Question: What is the address or location of the property listed in the document?
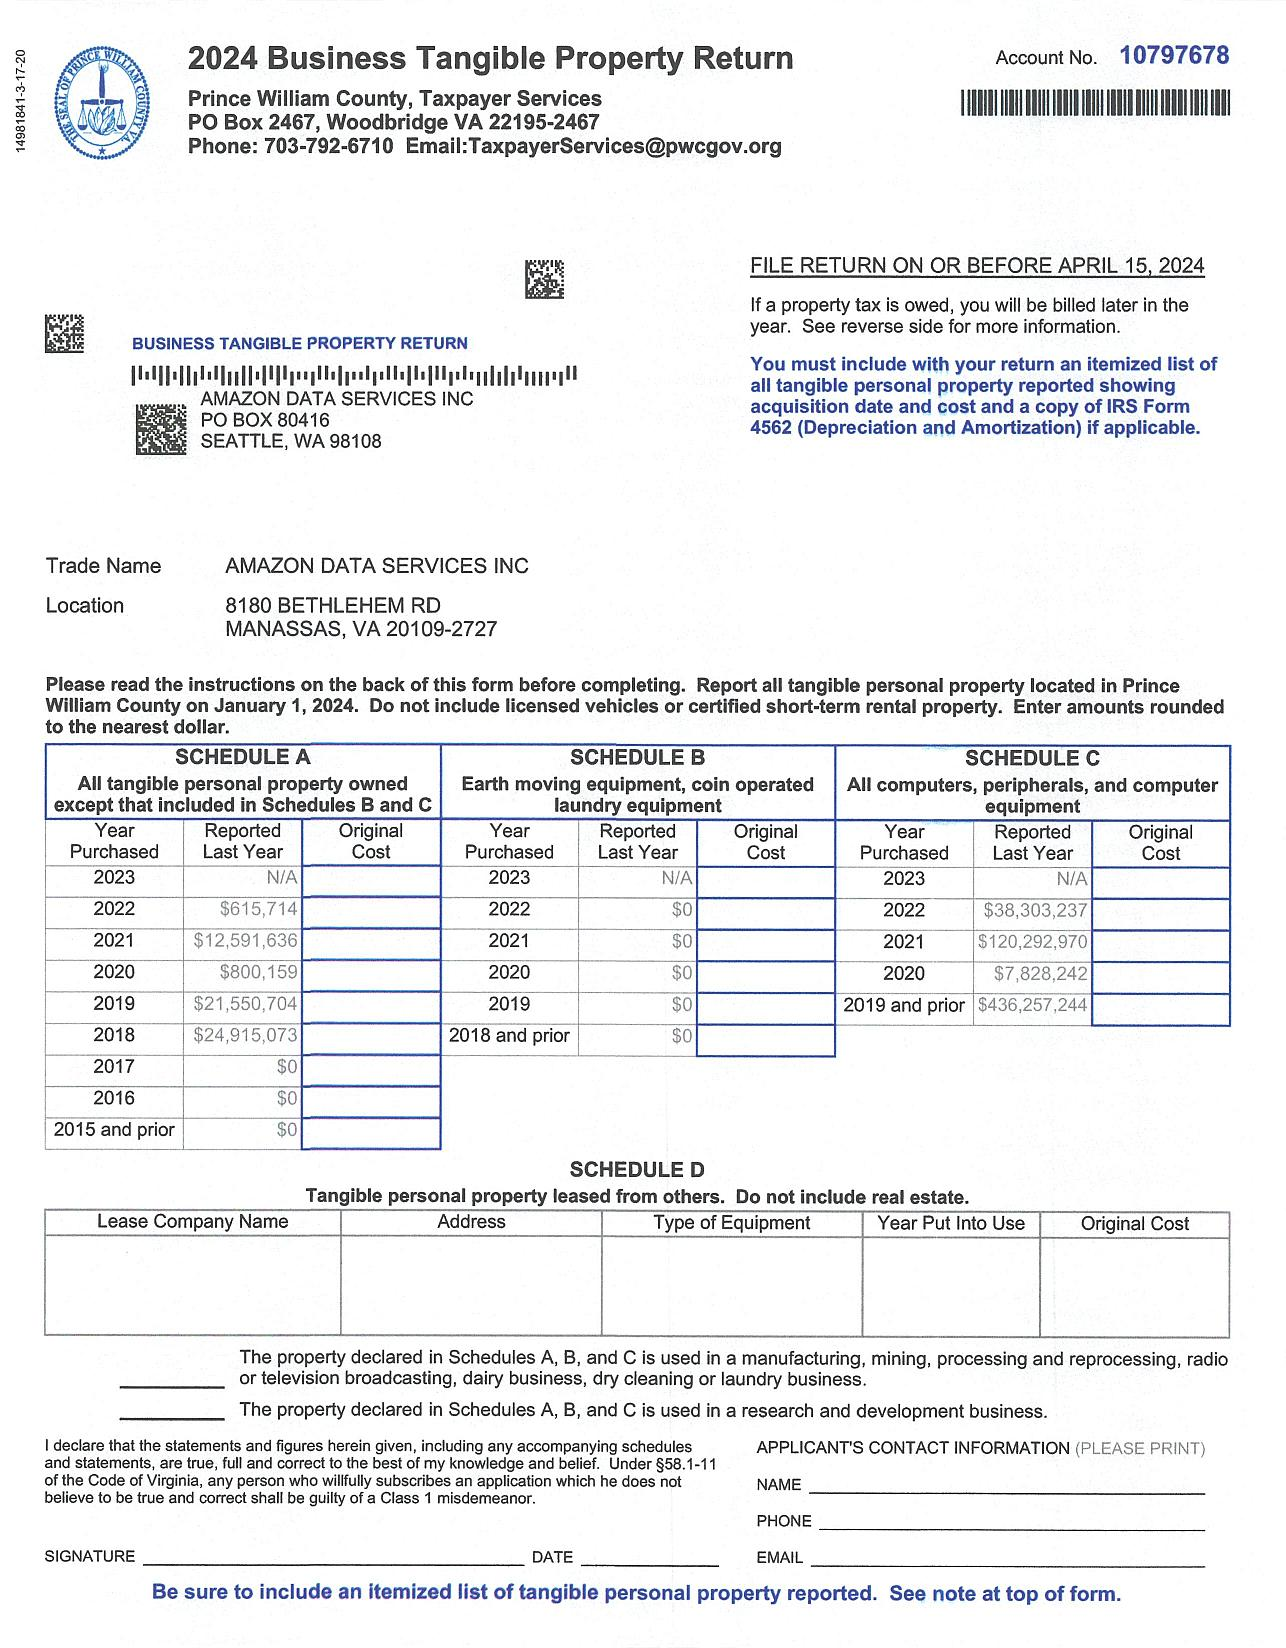
Answer: "8180 BETHLEHEM RD MANASSAS, VA 20109-2727"